Question: What was observed in the imaging?
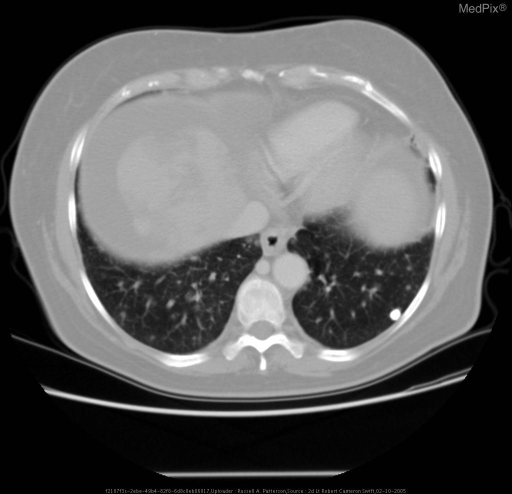
Answer: The imaging shows Image Findings:
1.	PET scan—2 hypermetabolic foci in Left breast; Focal hypermetabolic uptake in inferior Right liver lobe and Left liver lobe with diffuse/heterogeneous uptake in Right lobe; diffuse bone uptake in axial/appendicular skeleton that is nonspecific:  malignant vs liver failure.
2.	MRCP/MRI abdomen—liver cirrhosis and portal HTN leading to splenomegaly and ascites; no pancreatic ductal dilatation; liver lesions are peripheral with capsular retraction
3.	CT chest—too numerous to count non-calcified nodules in lungs; Left breast lesion and axillary lymph node
4.	Breast U/S (image not available for MedPix) used for core Bx—1.2cm lesion in Left upper outer breast; BIRADS category 5 Recurrent breast cancer with metastasis to lymph nodes and lungs.  Liver mass biopsy reveals adenocarcinoma, with histology consistent with breast tissue..